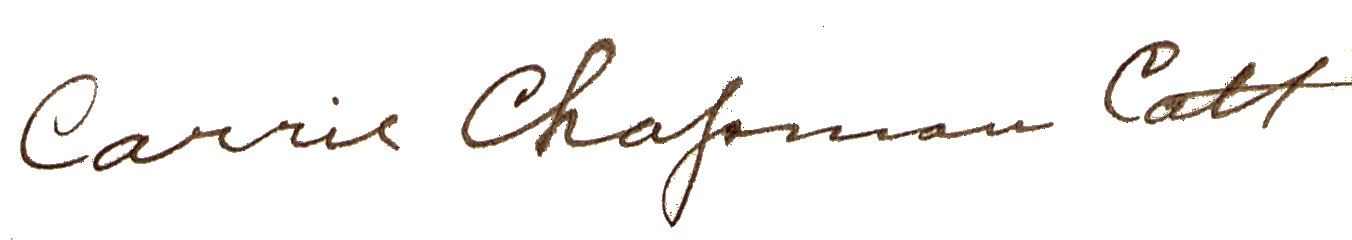
Signature of: carrie chapman catt